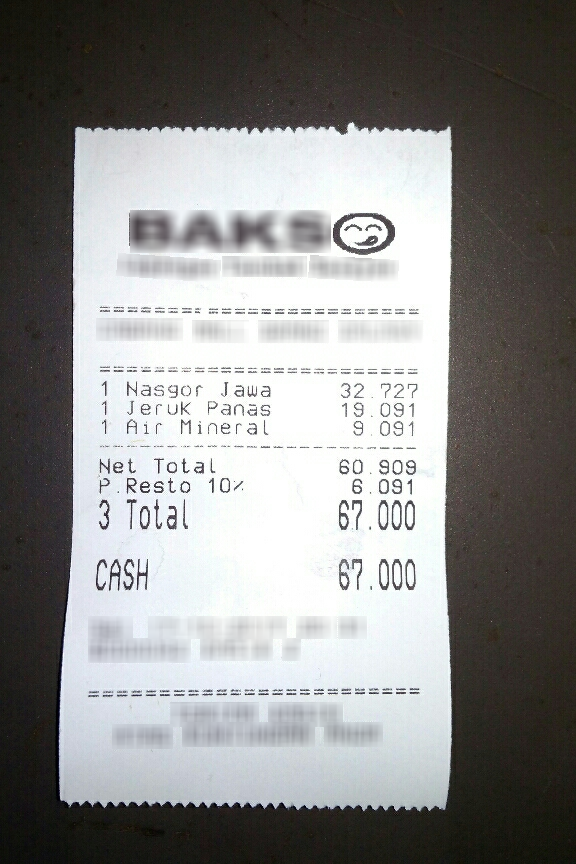
Number of items: 3
Subtotal: 60.909
Tax: 6.091
Total: 67.000
OCR text regions:
text: 1
text: Nasgor
text: Jawa
text: 32.727
text: 1
text: Jeruk
text: Panas
text: 19.091
text: 1
text: Air
text: Mineral
text: 9.091
text: Net
text: Total
text: 60.909
text: P.Resto
text: 10%
text: 6.091
text: Total
text: 67.000
text: CASH
text: 67.000
text: 3